Question: What type of tax is indicated in the document, personal property or real estate?
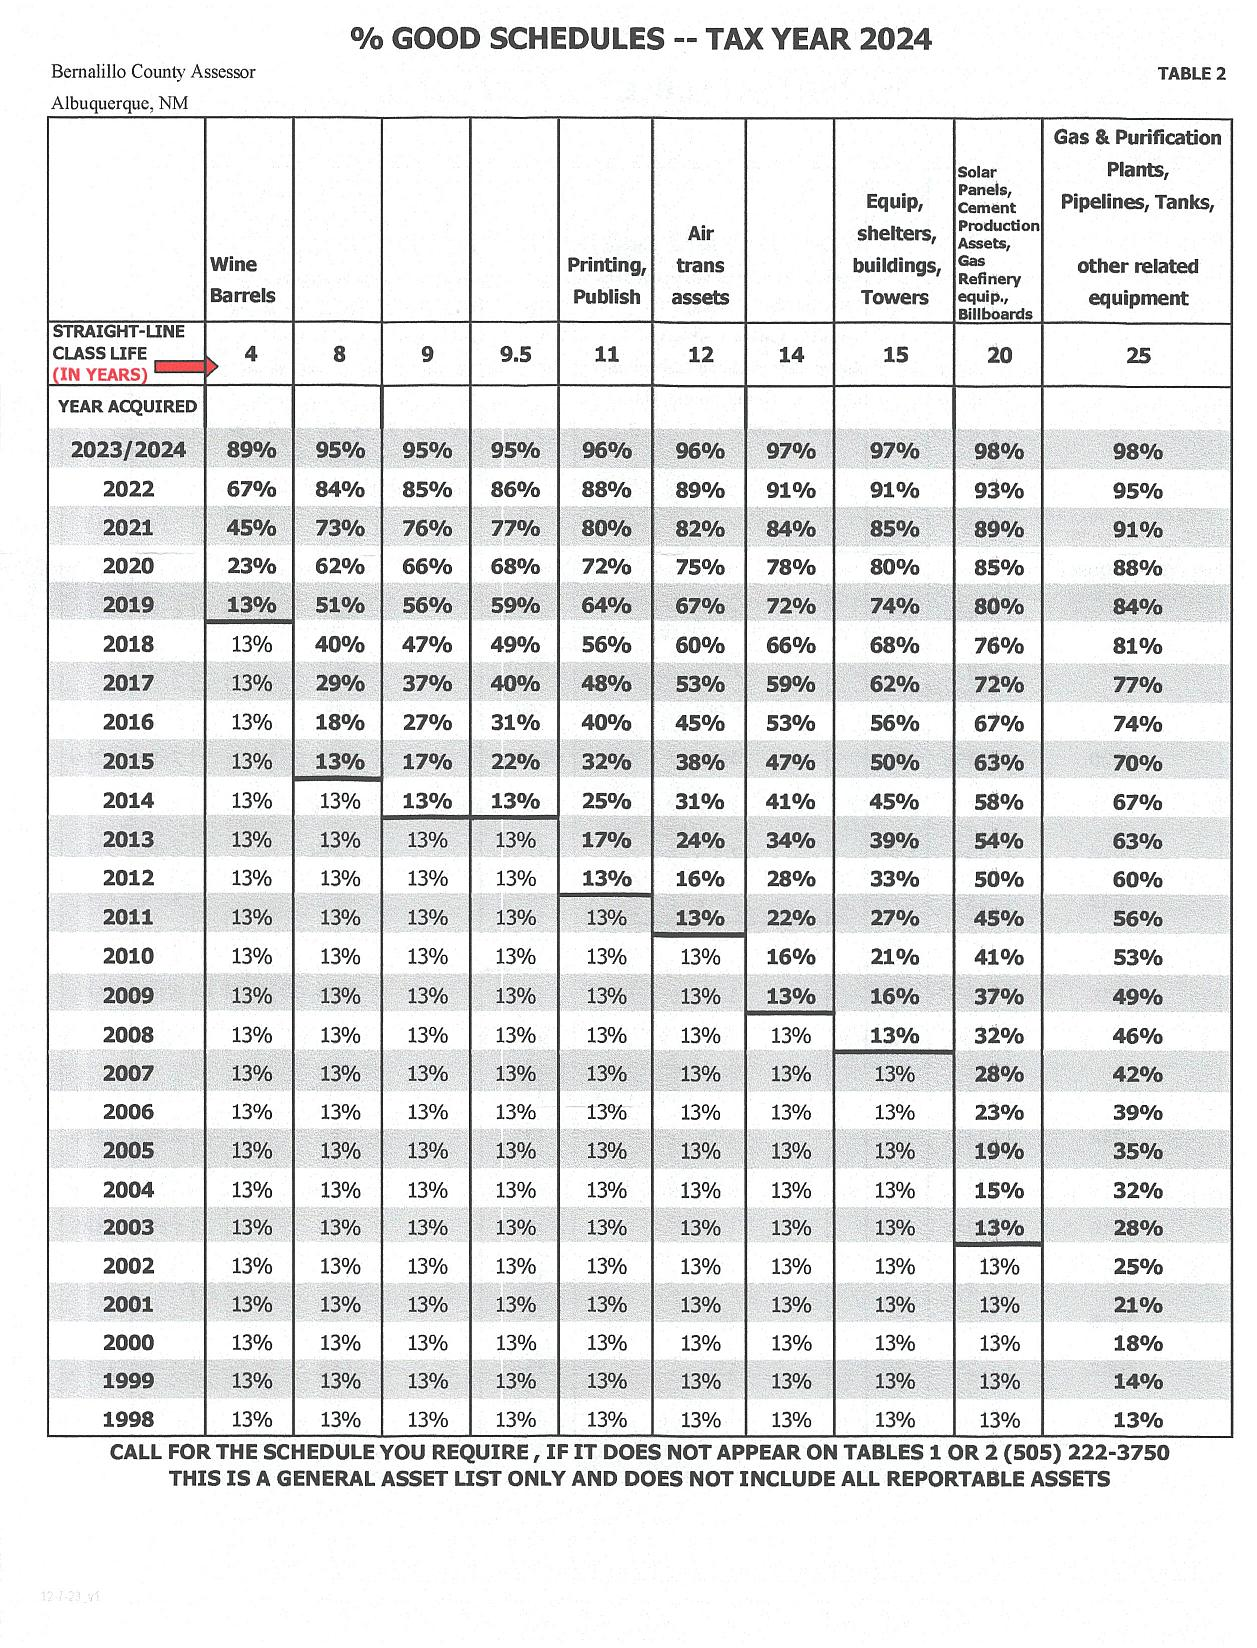
Answer: "Personal Property"